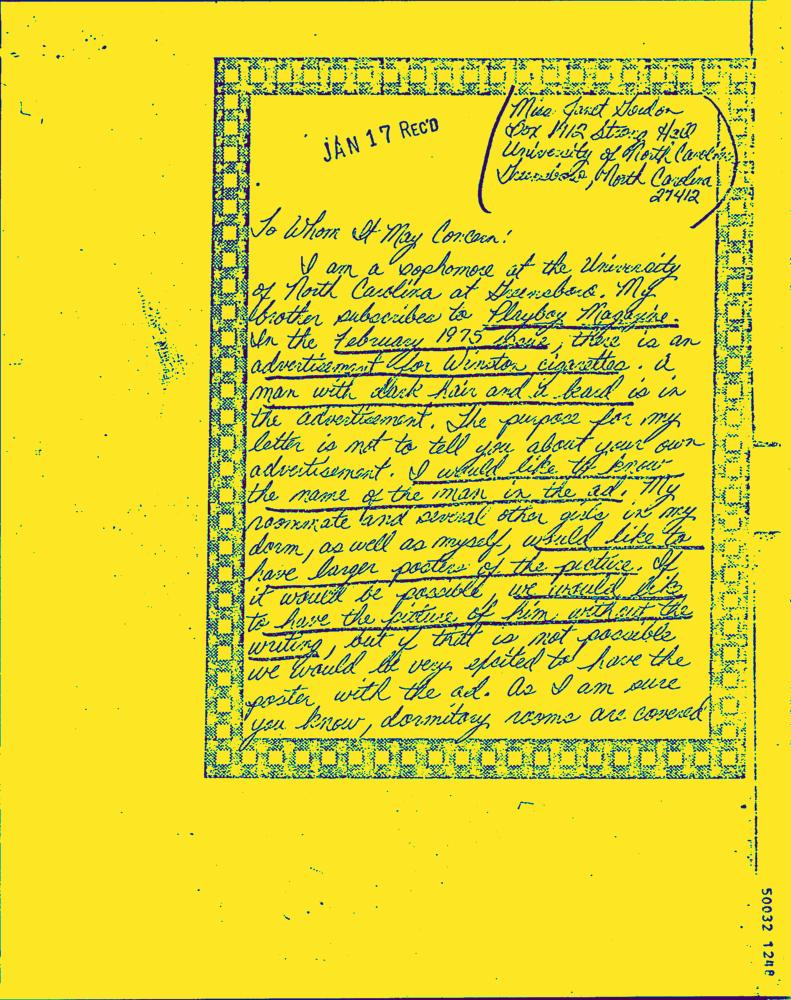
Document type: Hand-Written